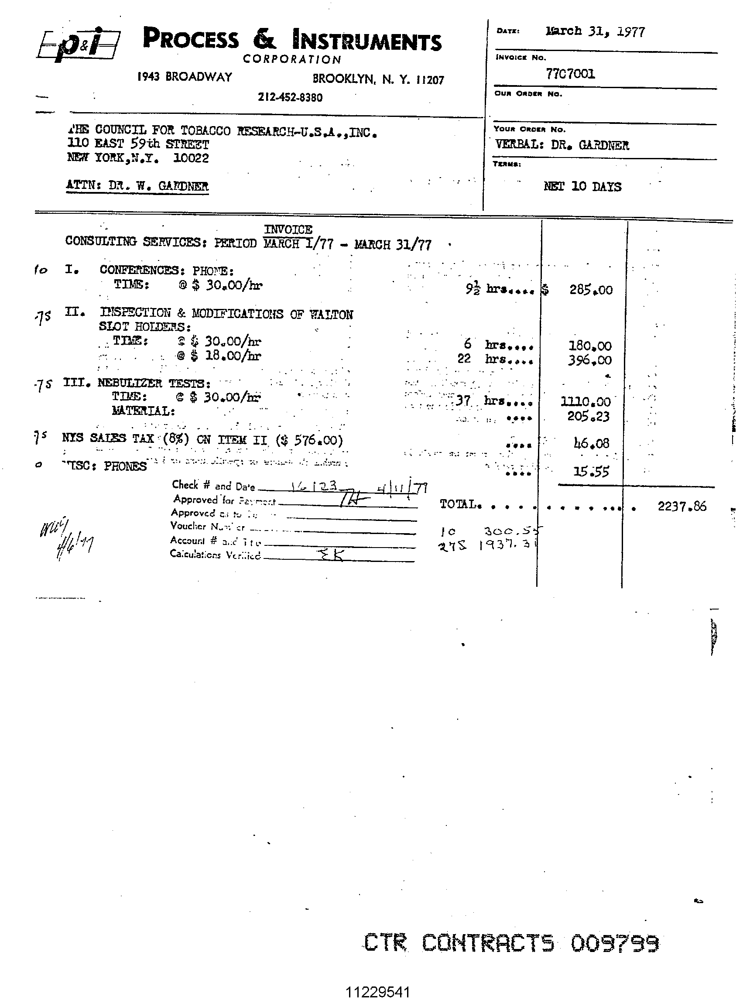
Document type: Invoice